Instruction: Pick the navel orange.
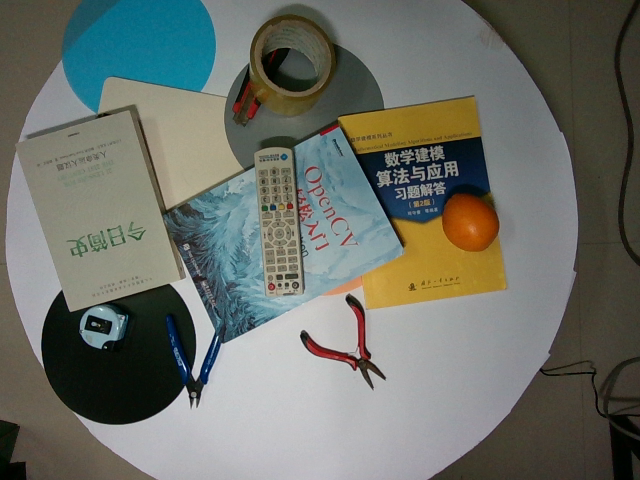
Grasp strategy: vertical